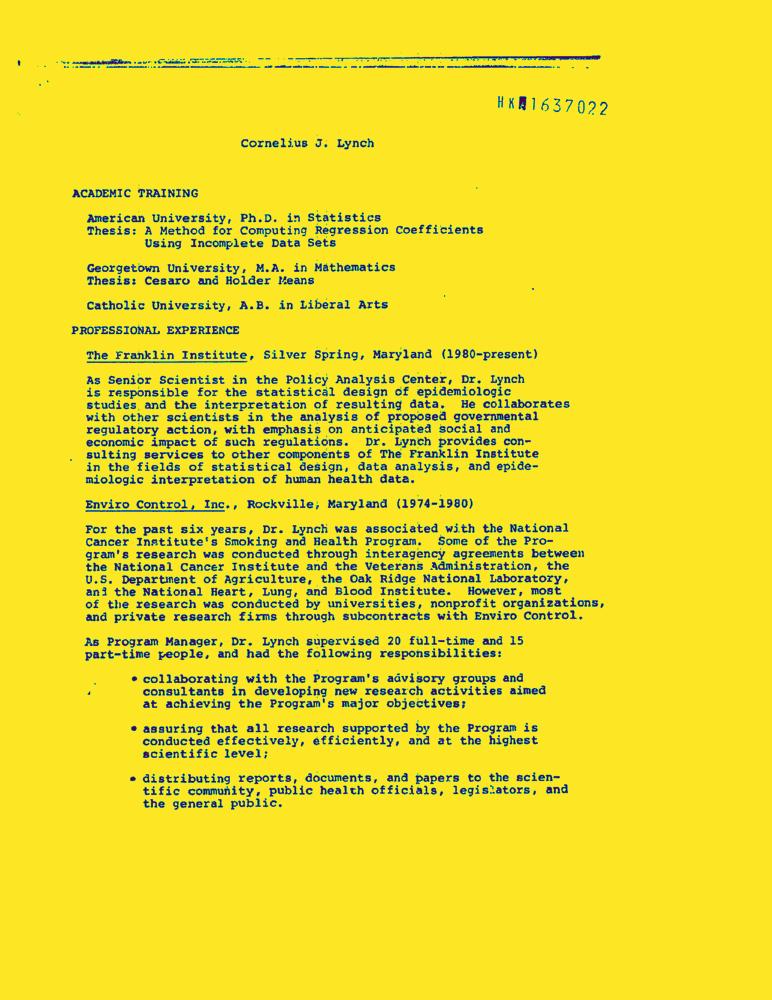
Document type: Resume-Doc